Question: What was observed in the imaging?
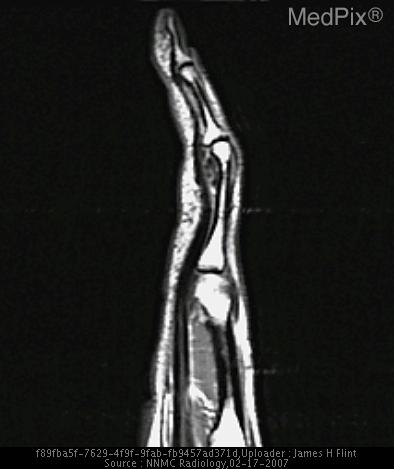
Answer: The imaging shows Plain film examination revealed a 9mm x 5mm focal ossific lesion with a chondroid matrix. The mass was adjacent to the cortical surface of the proximal phalanx and demonstrated saucerization of the underlying bone.

MRI revealed a well demarcated lesion with a predominantly hypointense signal on both T1 and T2 weighted images, relative to skeletal muscle.  A central, linear focus of hyperintense signal was also present on T2 weighted images. The lesion did not communicate with the underlying bone or surrounding soft tissue. T1 weighted image demonstrates a hypointense lesion between the flexor tendon and the distal portion of the proximal phalanx..